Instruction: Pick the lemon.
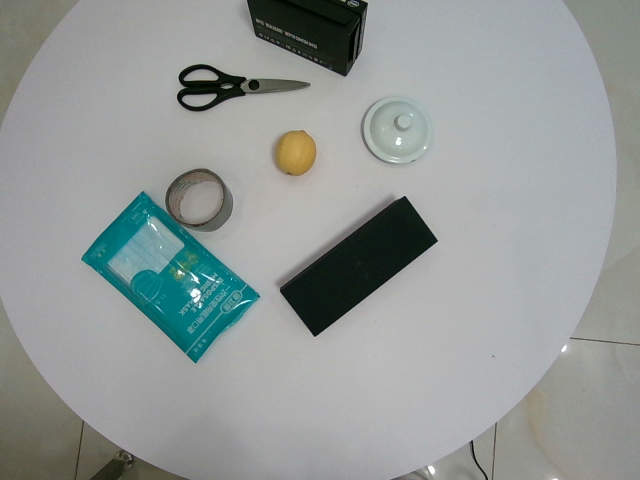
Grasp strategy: vertical